Question: How is the property described in the document?
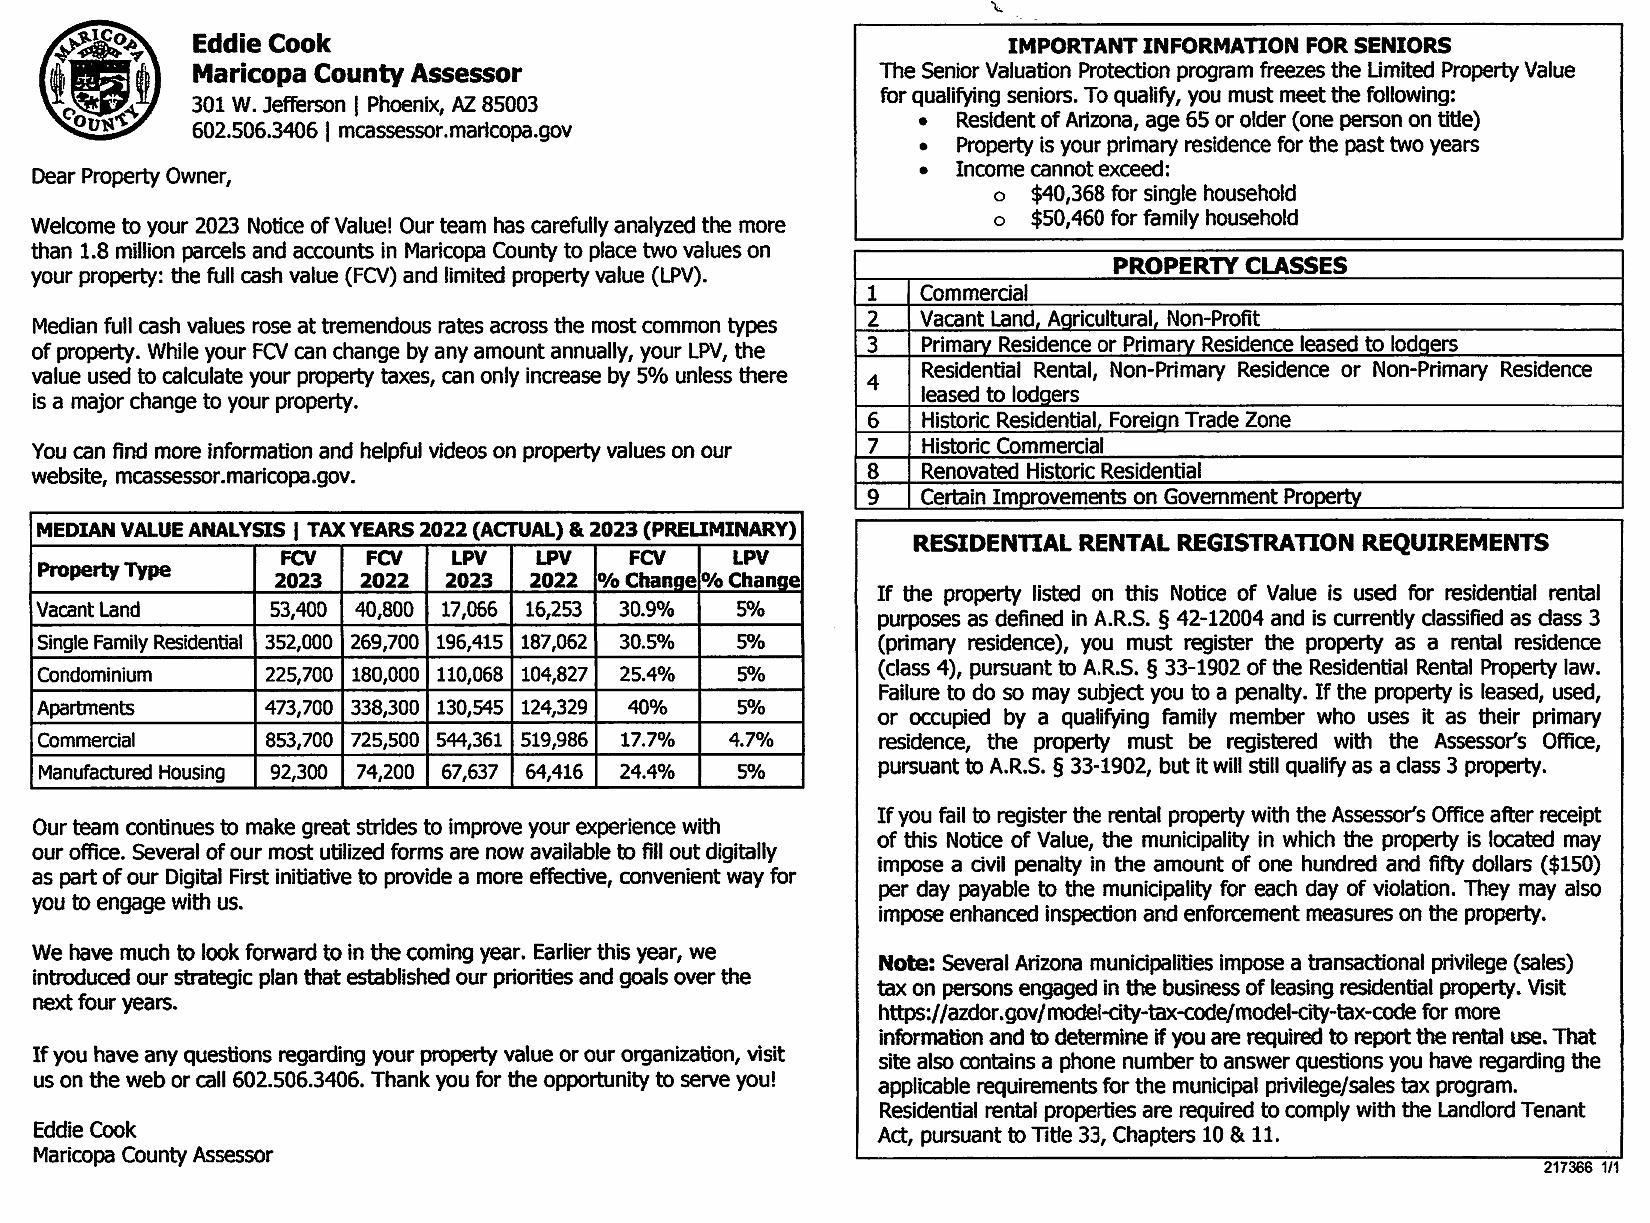
Answer: "Vacant Land, Single Family Residential, Condominium, Apartments, Commercial, Manufactured Housing"